Question: What are the imaging findings?
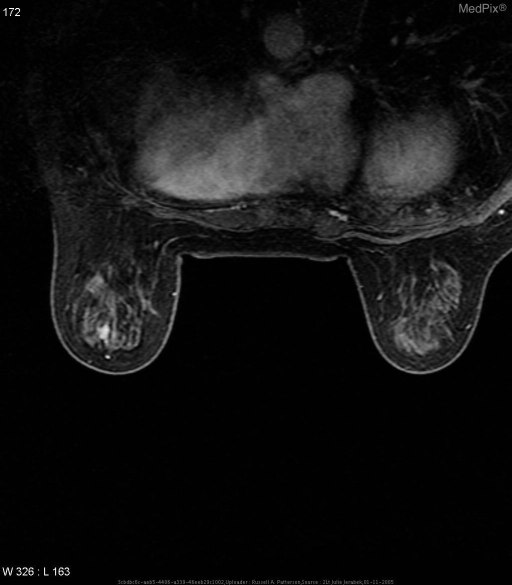
Answer: The imaging shows Image Findings: Breast MRI showed spiculated enhancing mass in anterior 1/3 of Left breast. Axial MRI of the breast with enhancing mass after gadolinium administration.